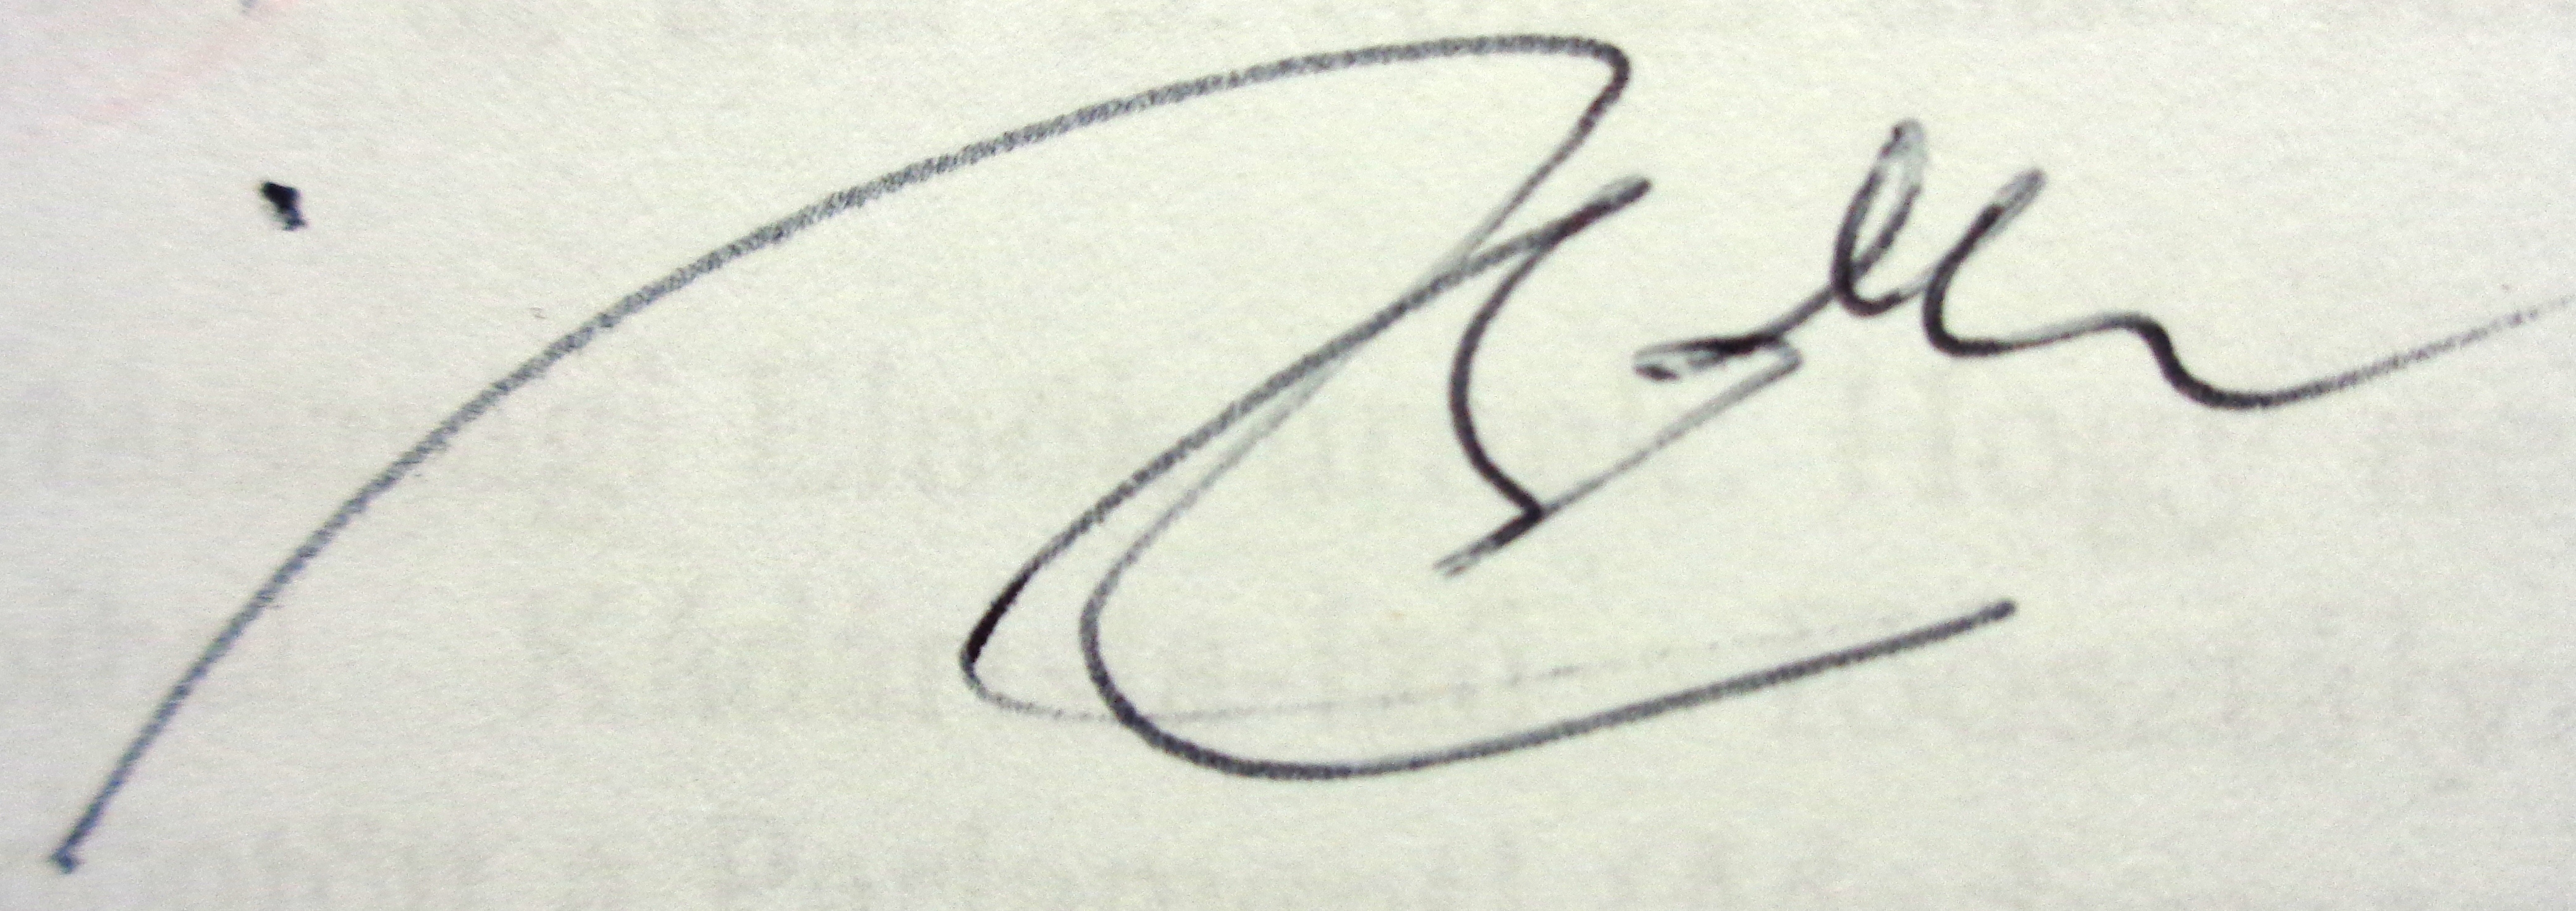
Signature of: zsolt koppány